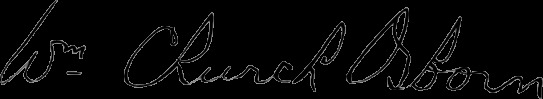
Signature of: william church osborn